Question: How is the history relevant to the case?
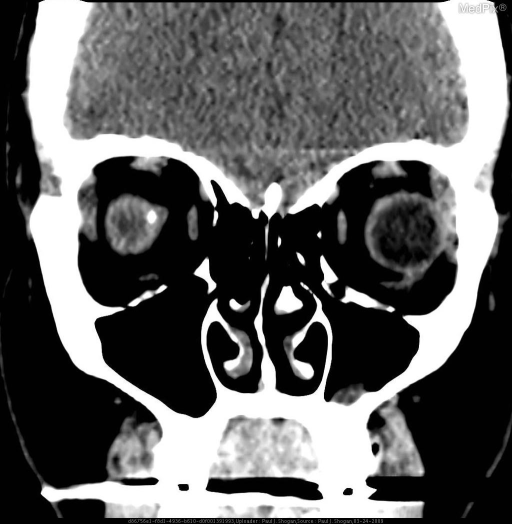
Answer: The patient's history of Patient 1: 72 year old man with remote history of right zygomatic arch fracture and chronic blindness.

Patients 2 and 3: 24 and 32 year old patients with concern for papilledema and visual field deficits. is key in understanding the case.